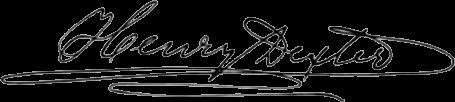
Signature of: henry dexter